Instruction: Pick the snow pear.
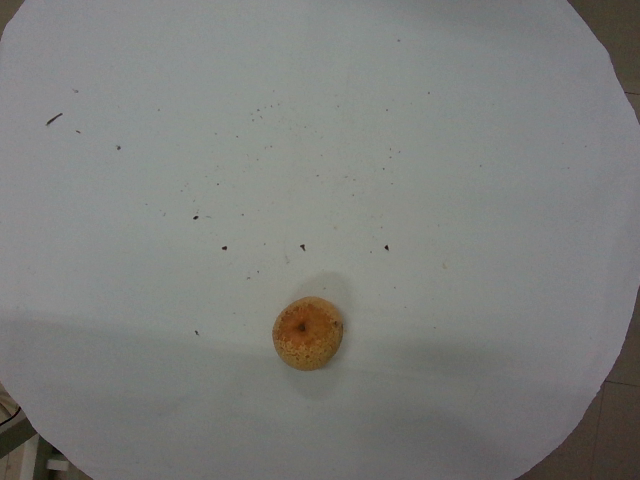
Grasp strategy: vertical